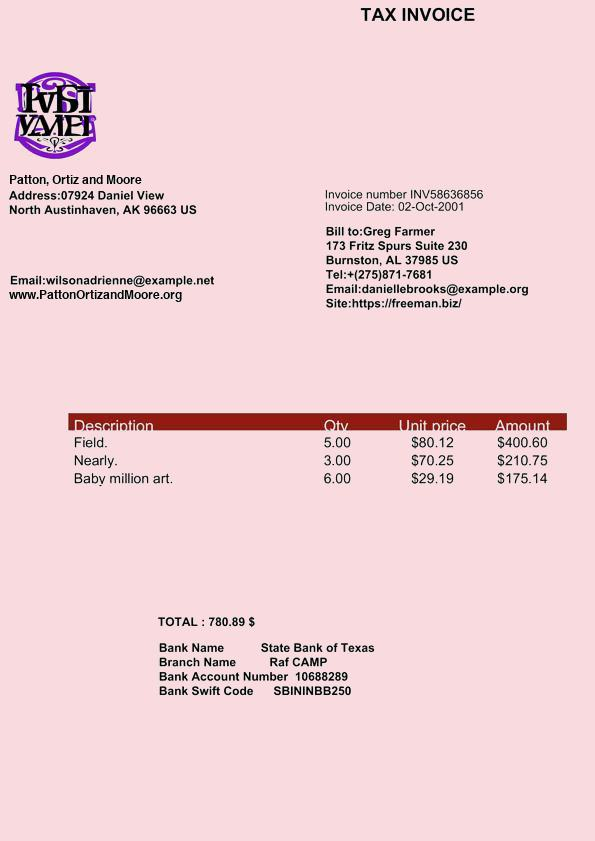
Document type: Invoice